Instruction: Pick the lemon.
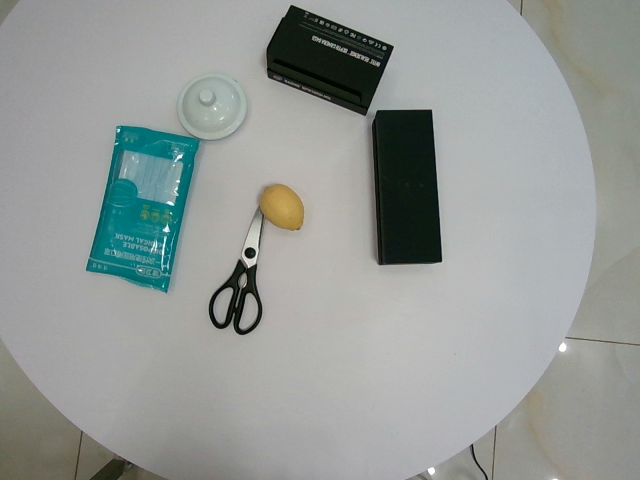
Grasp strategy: vertical